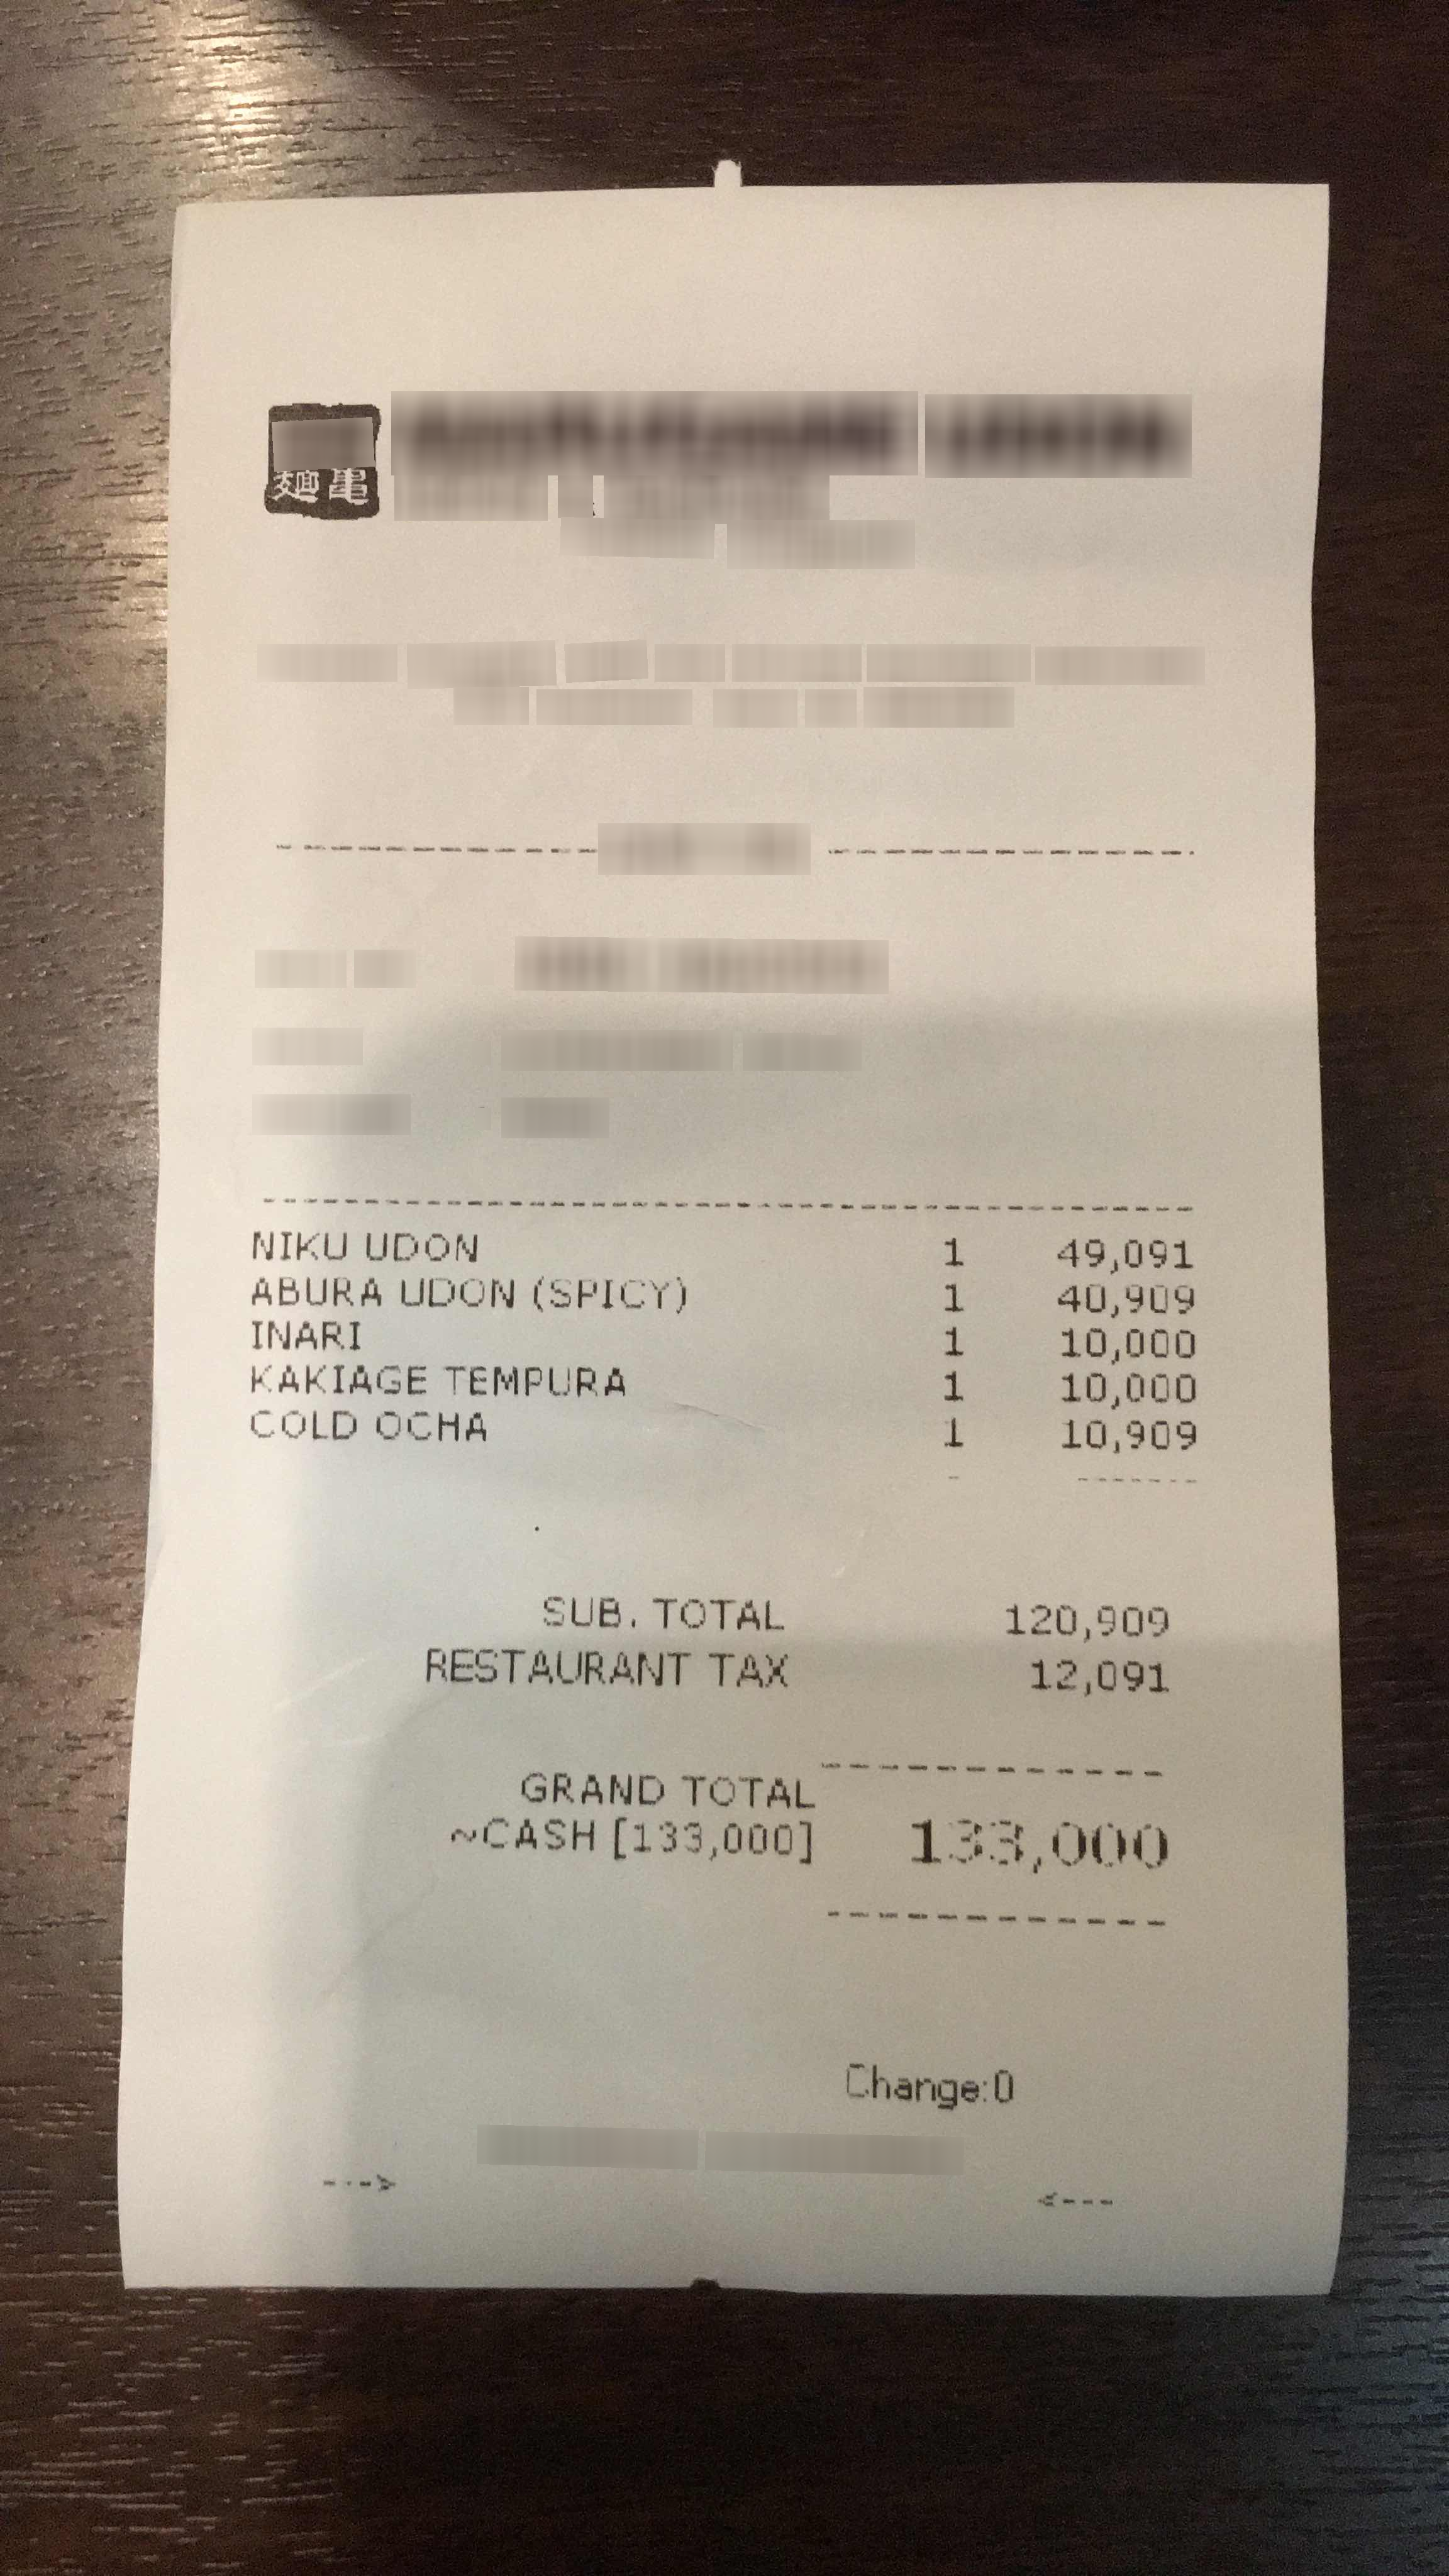
Number of items: 5
Subtotal: 120,909
Tax: 12,091
Total: 133,000
OCR text regions:
text: NIKU
text: UDON
text: 1
text: 49,091
text: ABURA
text: UDON
text: (SPICY)
text: 1
text: 40,909
text: INARI
text: 1
text: 10,000
text: KAKIAGE
text: TEMPURA
text: 1
text: 10,000
text: COLD
text: OCHA
text: 1
text: 10,909
text: SUB.
text: TOTAL
text: 120,909
text: RESTAURANT
text: TAX
text: 12,091
text: GRAND
text: TOTAL
text: 133,000
text: ~ CASH
text: [133,000]
text: Change:
text: 0